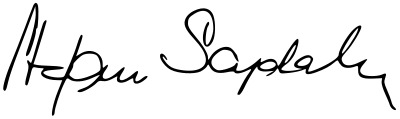
Signature of: adam stefan sapieha